Question: What appears to be the issue?
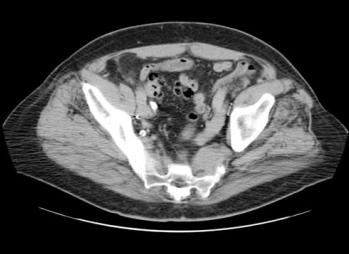
Answer: The findings suggest There is a lobular contour to the single right kidney with separate collecting systems which fuse proximally with congenital megaureter present distally.. Note lobular contour to the single right kidney with separate collecting systems which fuse proximally with congenital megaureter present distally.. The patient might have a history of 72 Y/O MALE with hematuria..